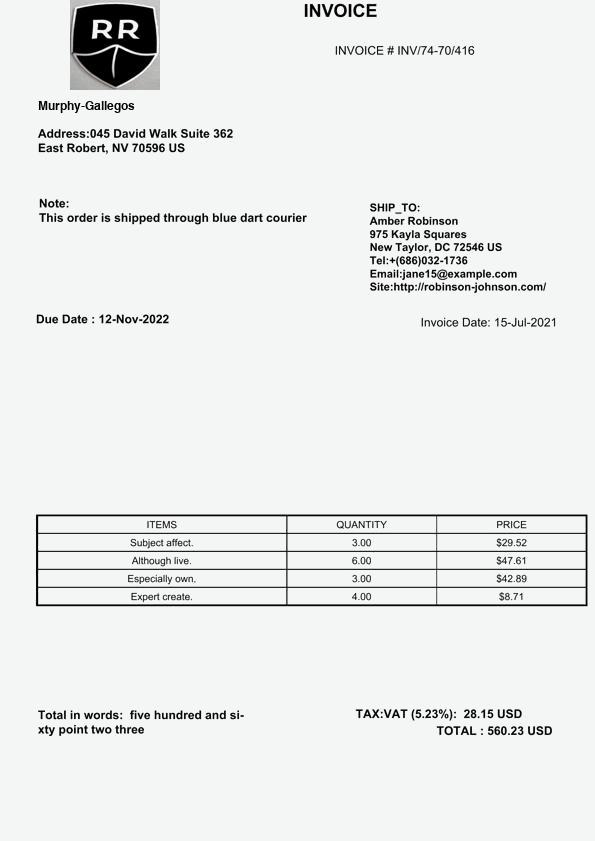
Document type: Invoice